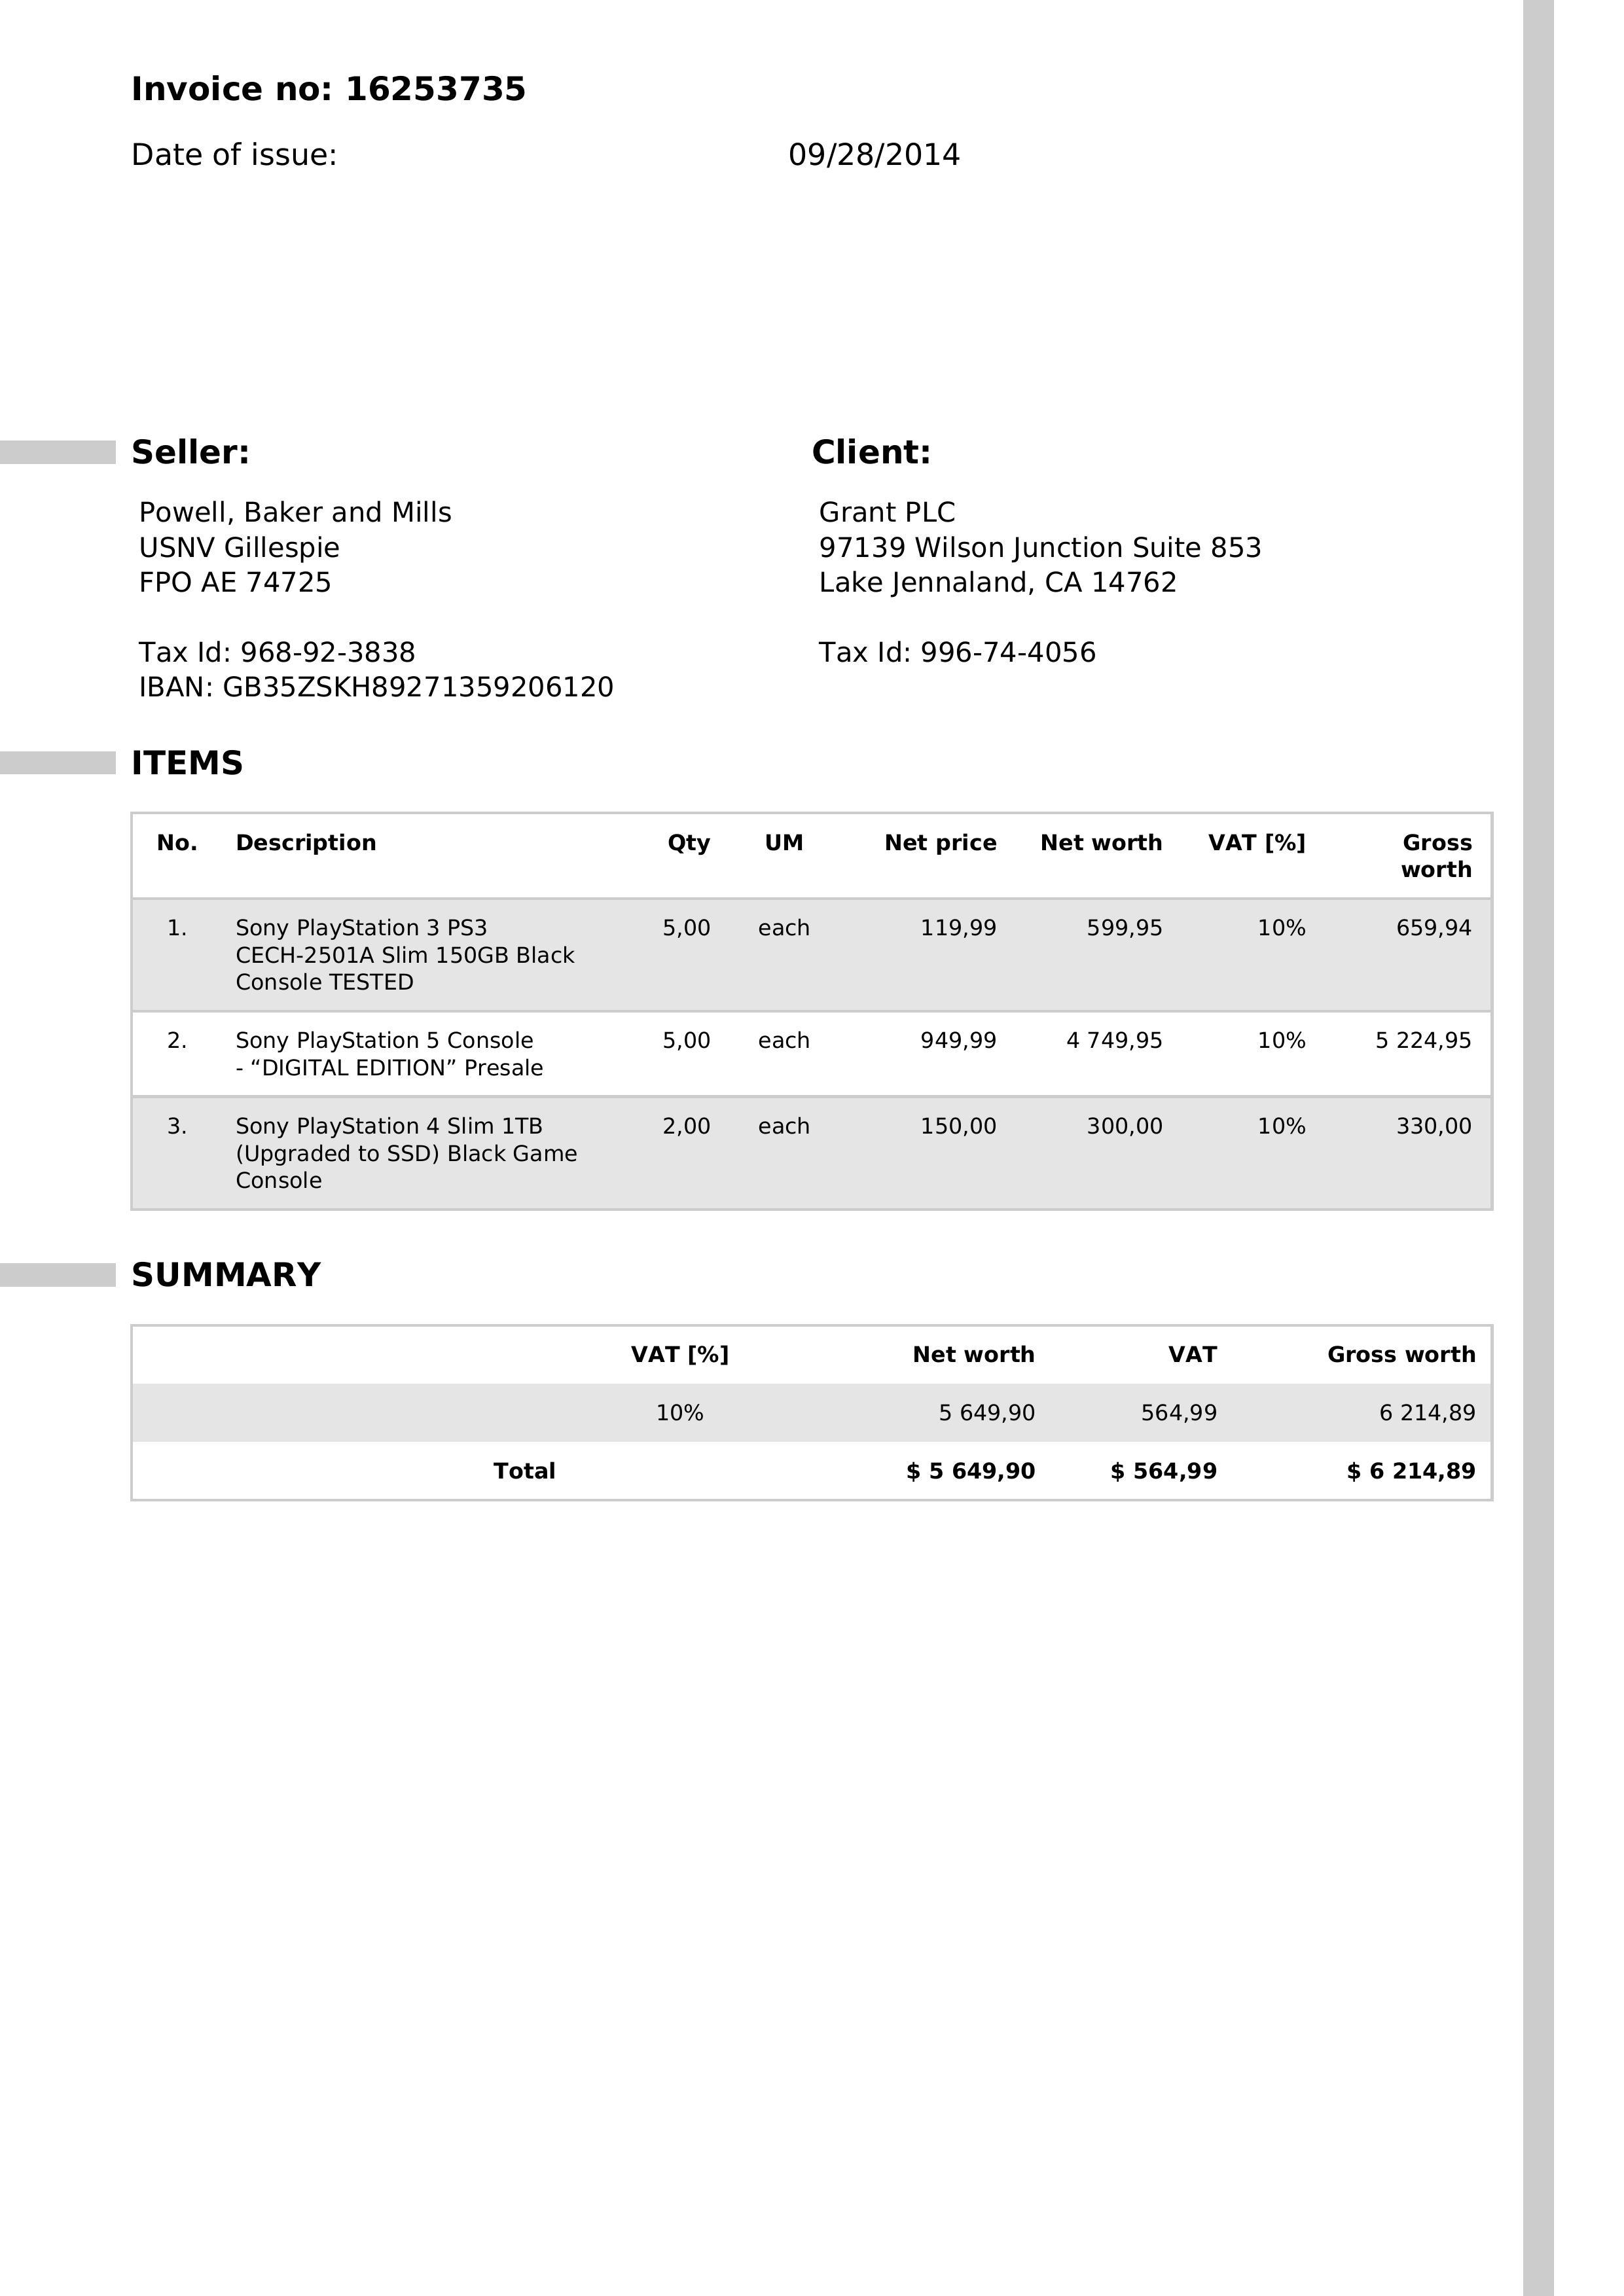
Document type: Invoice